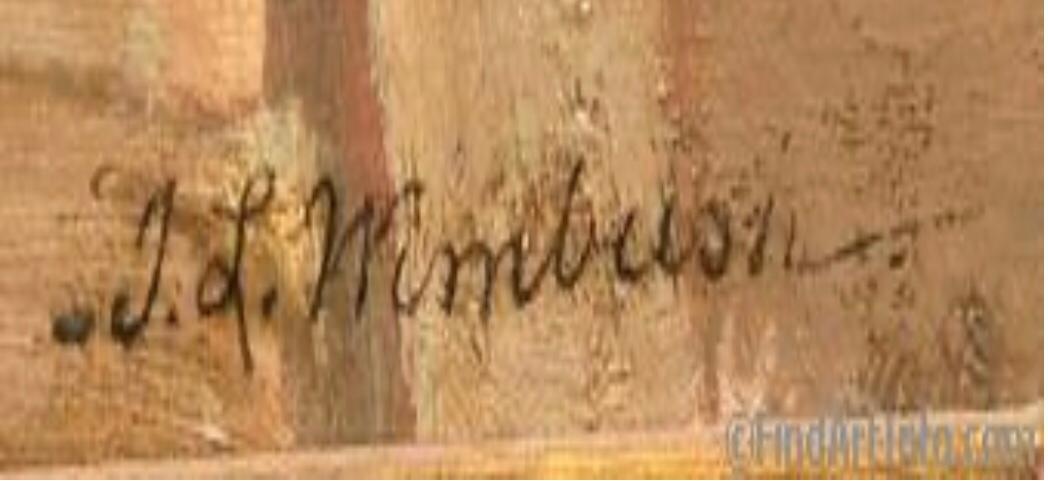
Signature of: john l wimbush